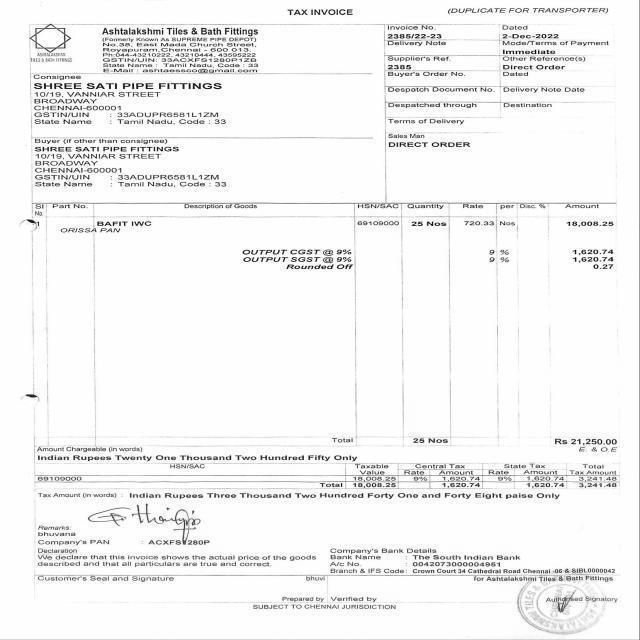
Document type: Invoice